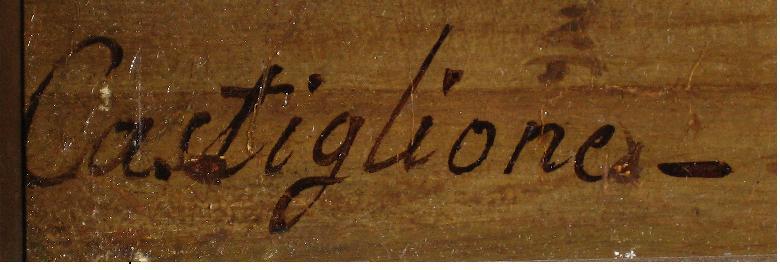
Signature of: giuseppe castiglione